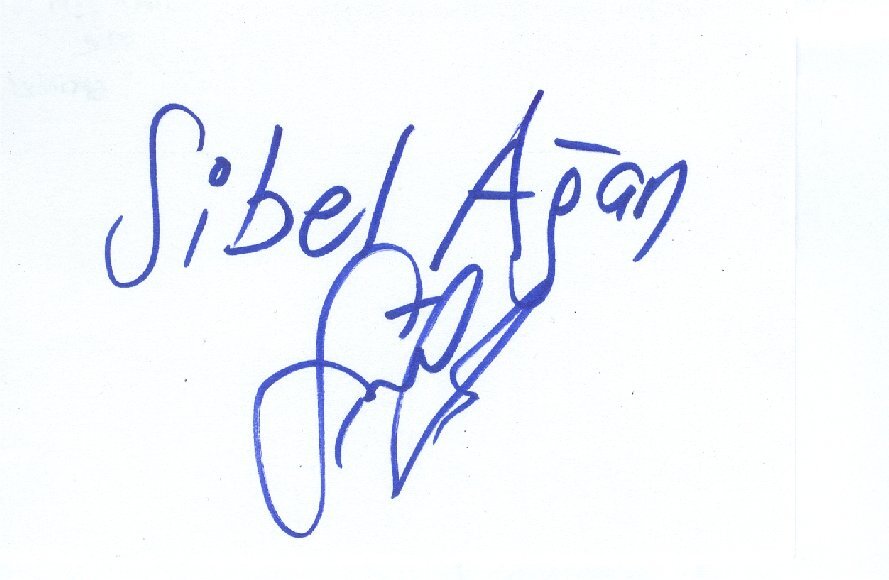
Signature of: sibel ağan